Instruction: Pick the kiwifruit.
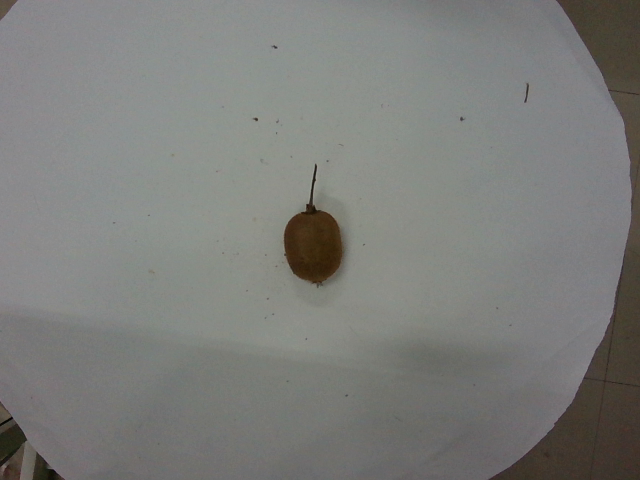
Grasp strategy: vertical